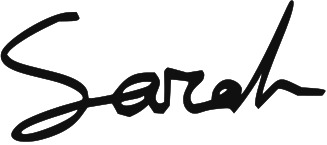
Signature of: sarah toscano